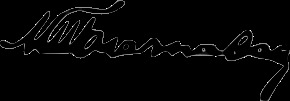
Signature of: milivoje petrović blaznavac